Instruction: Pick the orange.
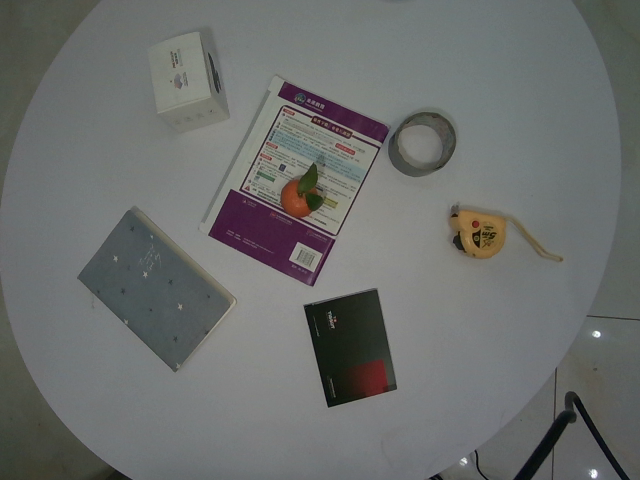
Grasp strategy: vertical